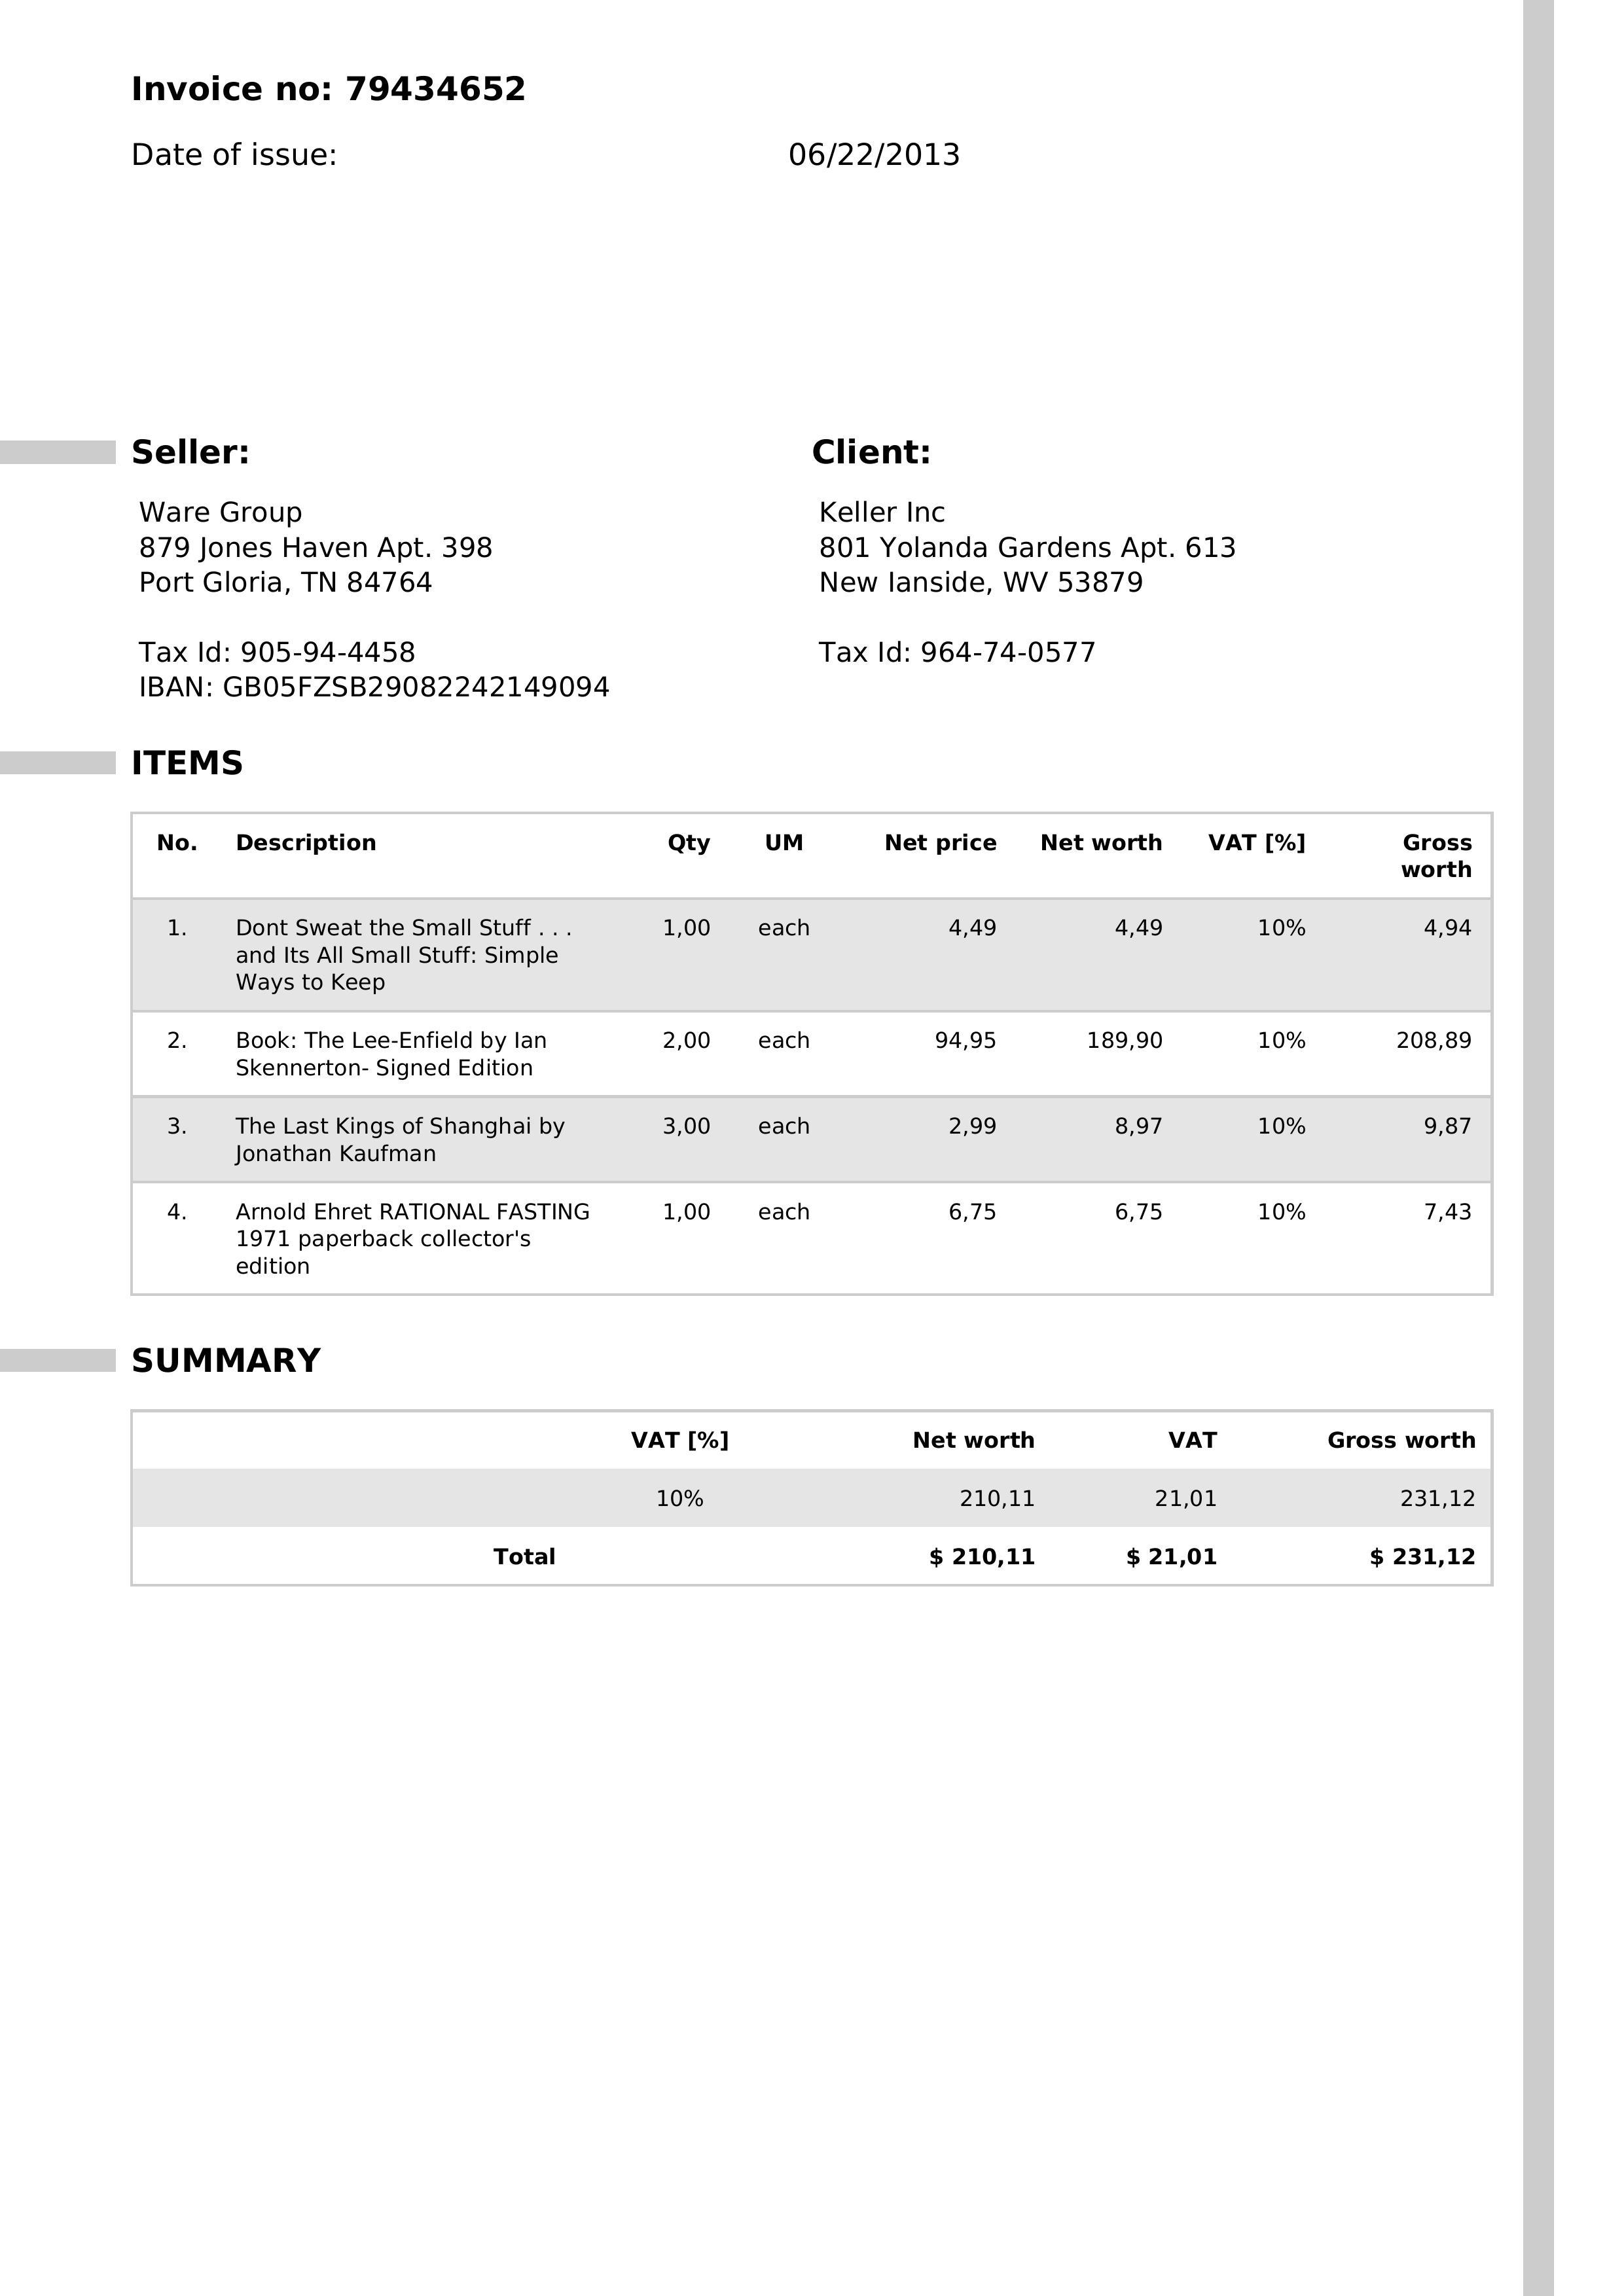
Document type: Invoice